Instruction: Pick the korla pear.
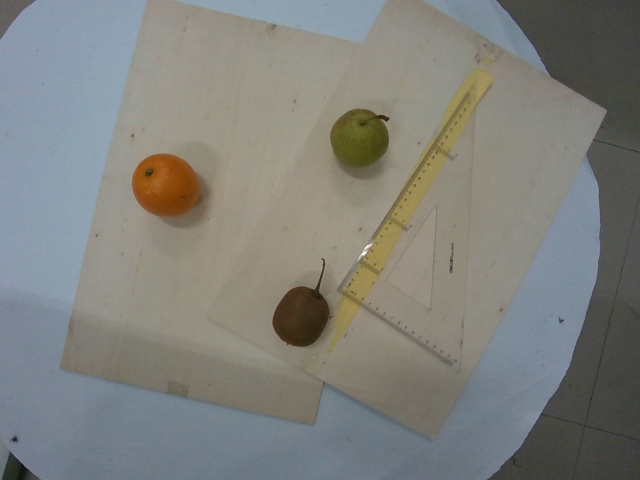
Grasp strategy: vertical